Question: What type of tax is indicated in the document, personal property or real estate?
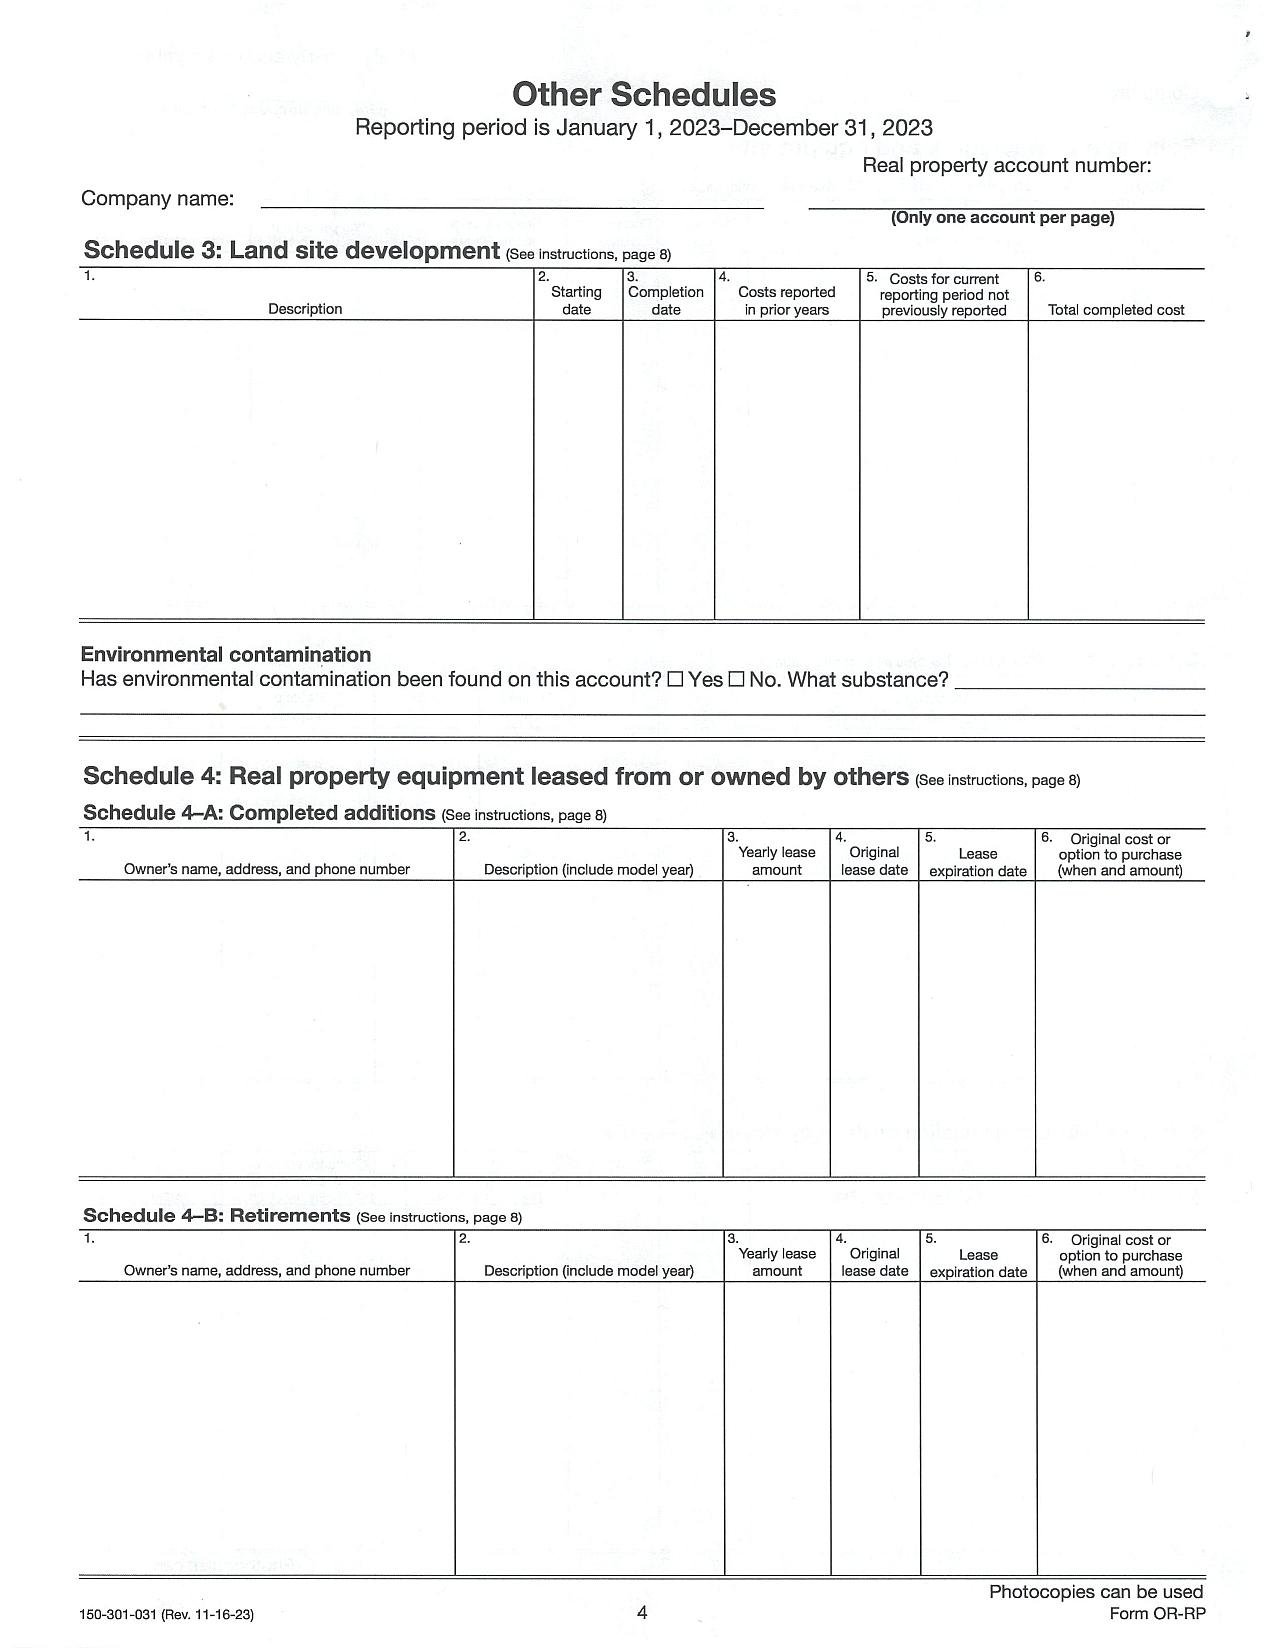
Answer: "Real Estate Tax"